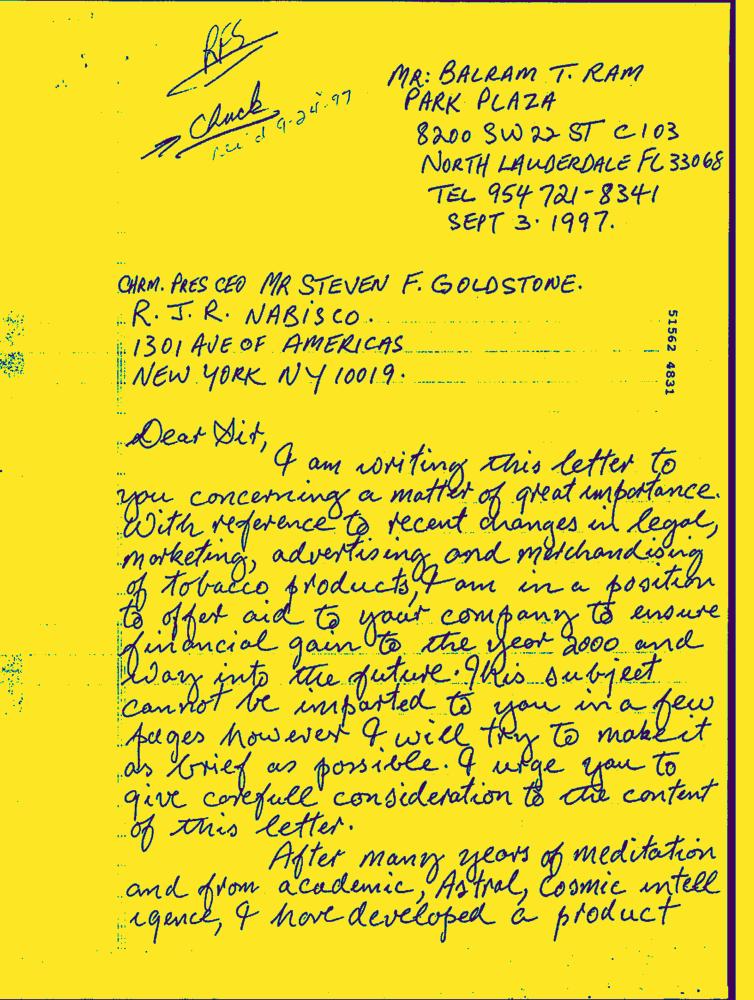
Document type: Hand-Written